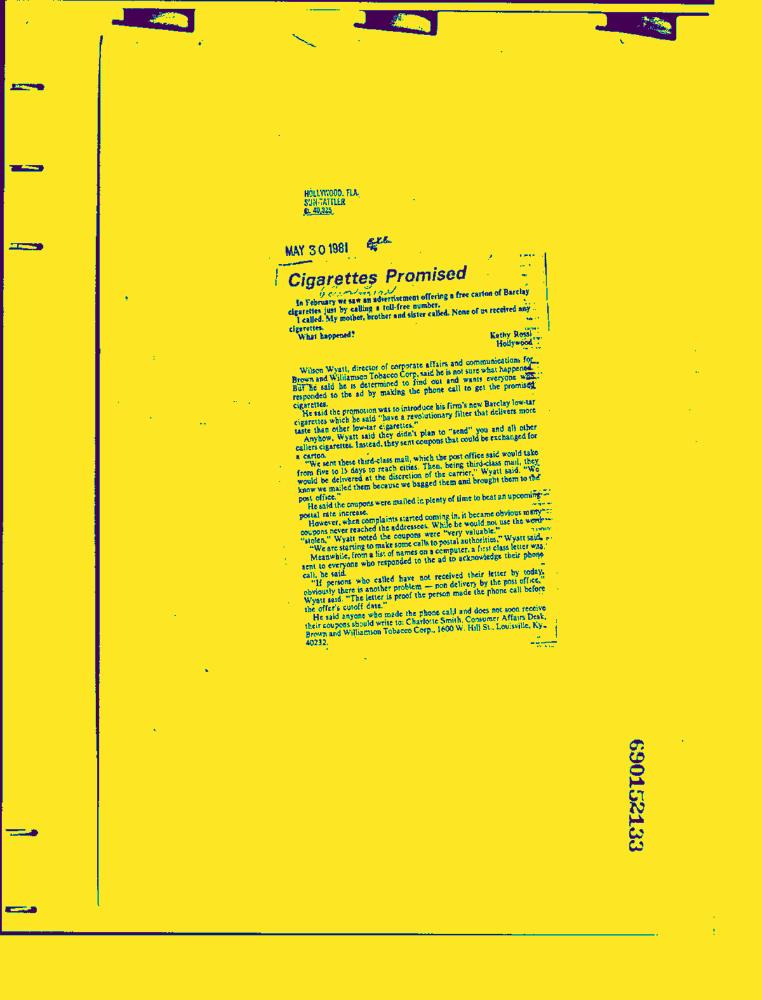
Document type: News-Article